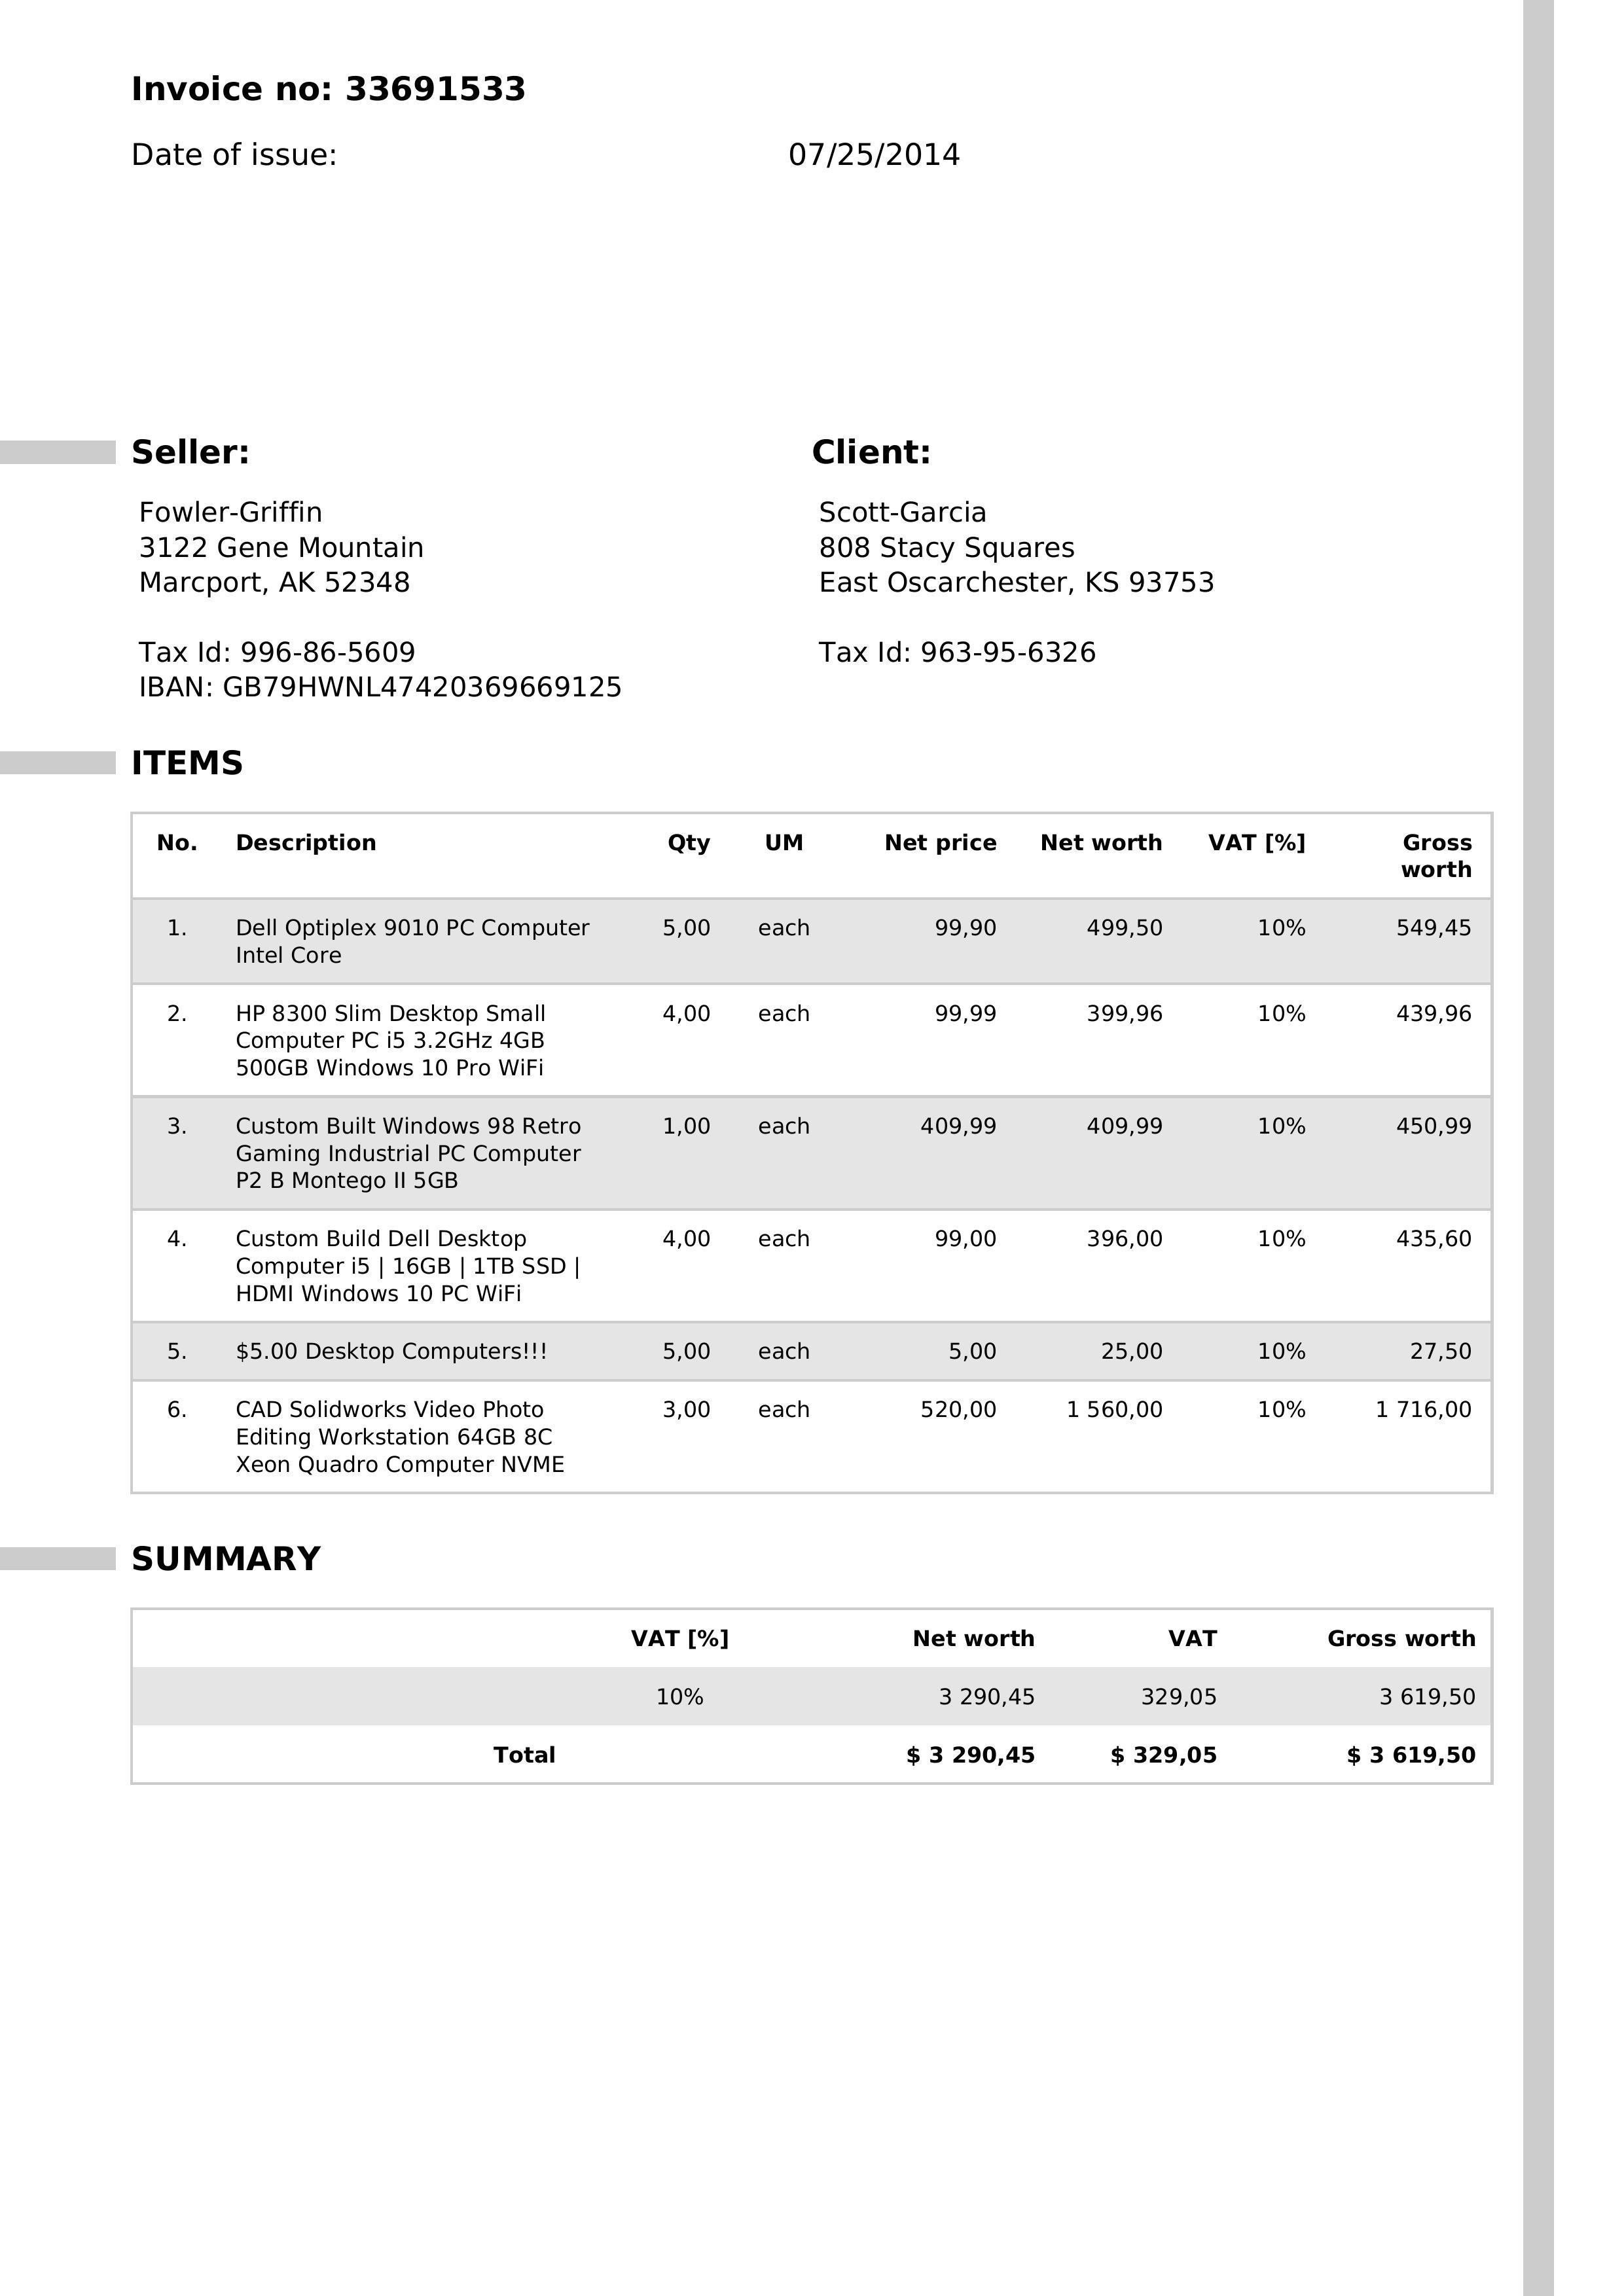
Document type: Invoice